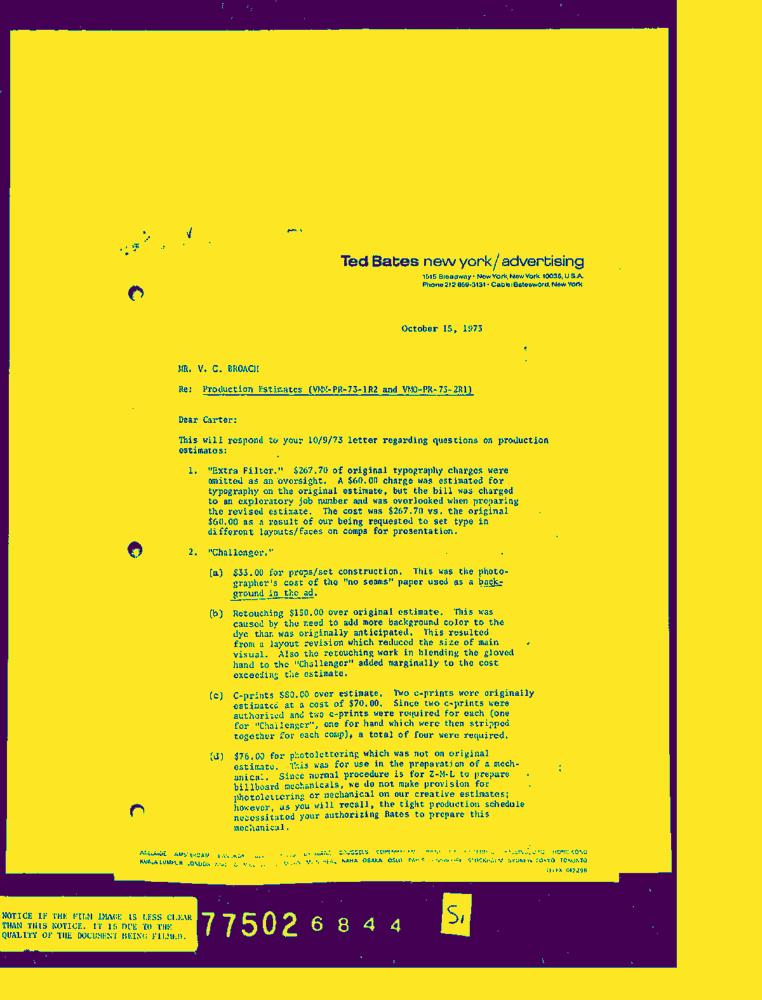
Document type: Letter-Doc